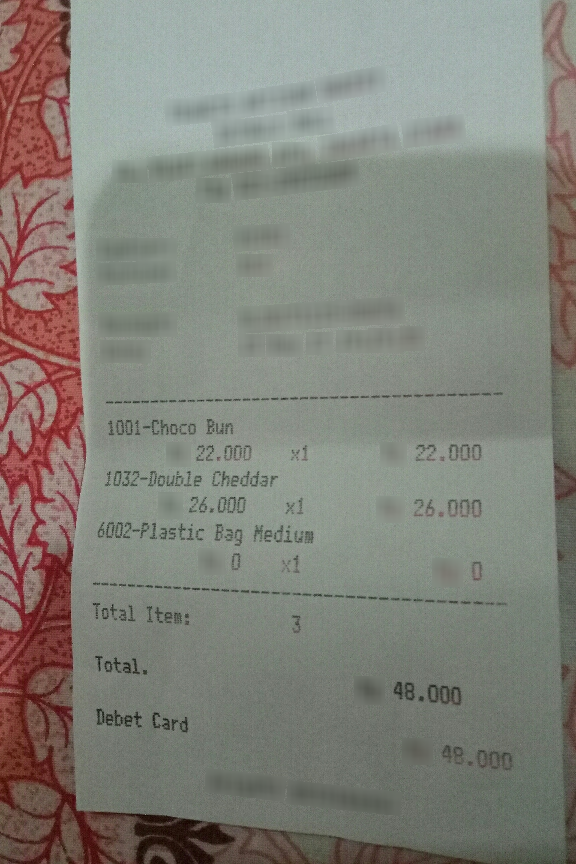
Receipt information:
total: 48.000
line_items: item_name: choco Bun
item_value: 22.000
item_quantity: 1
item_name: Double Cheddar
item_value: 26.000
item_quantity: 1
item_name: Plastic Bag Medium
item_value: 0
item_quantity: 1